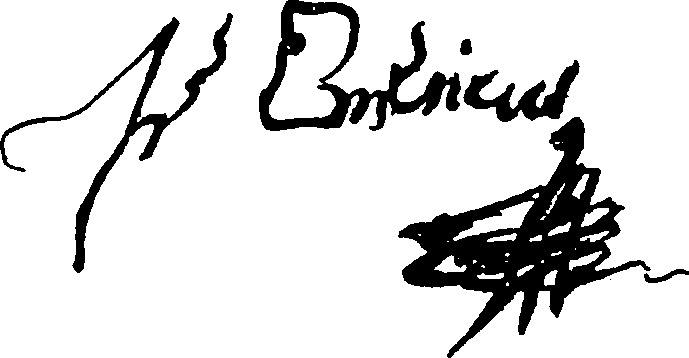
Signature of: imre esterházy